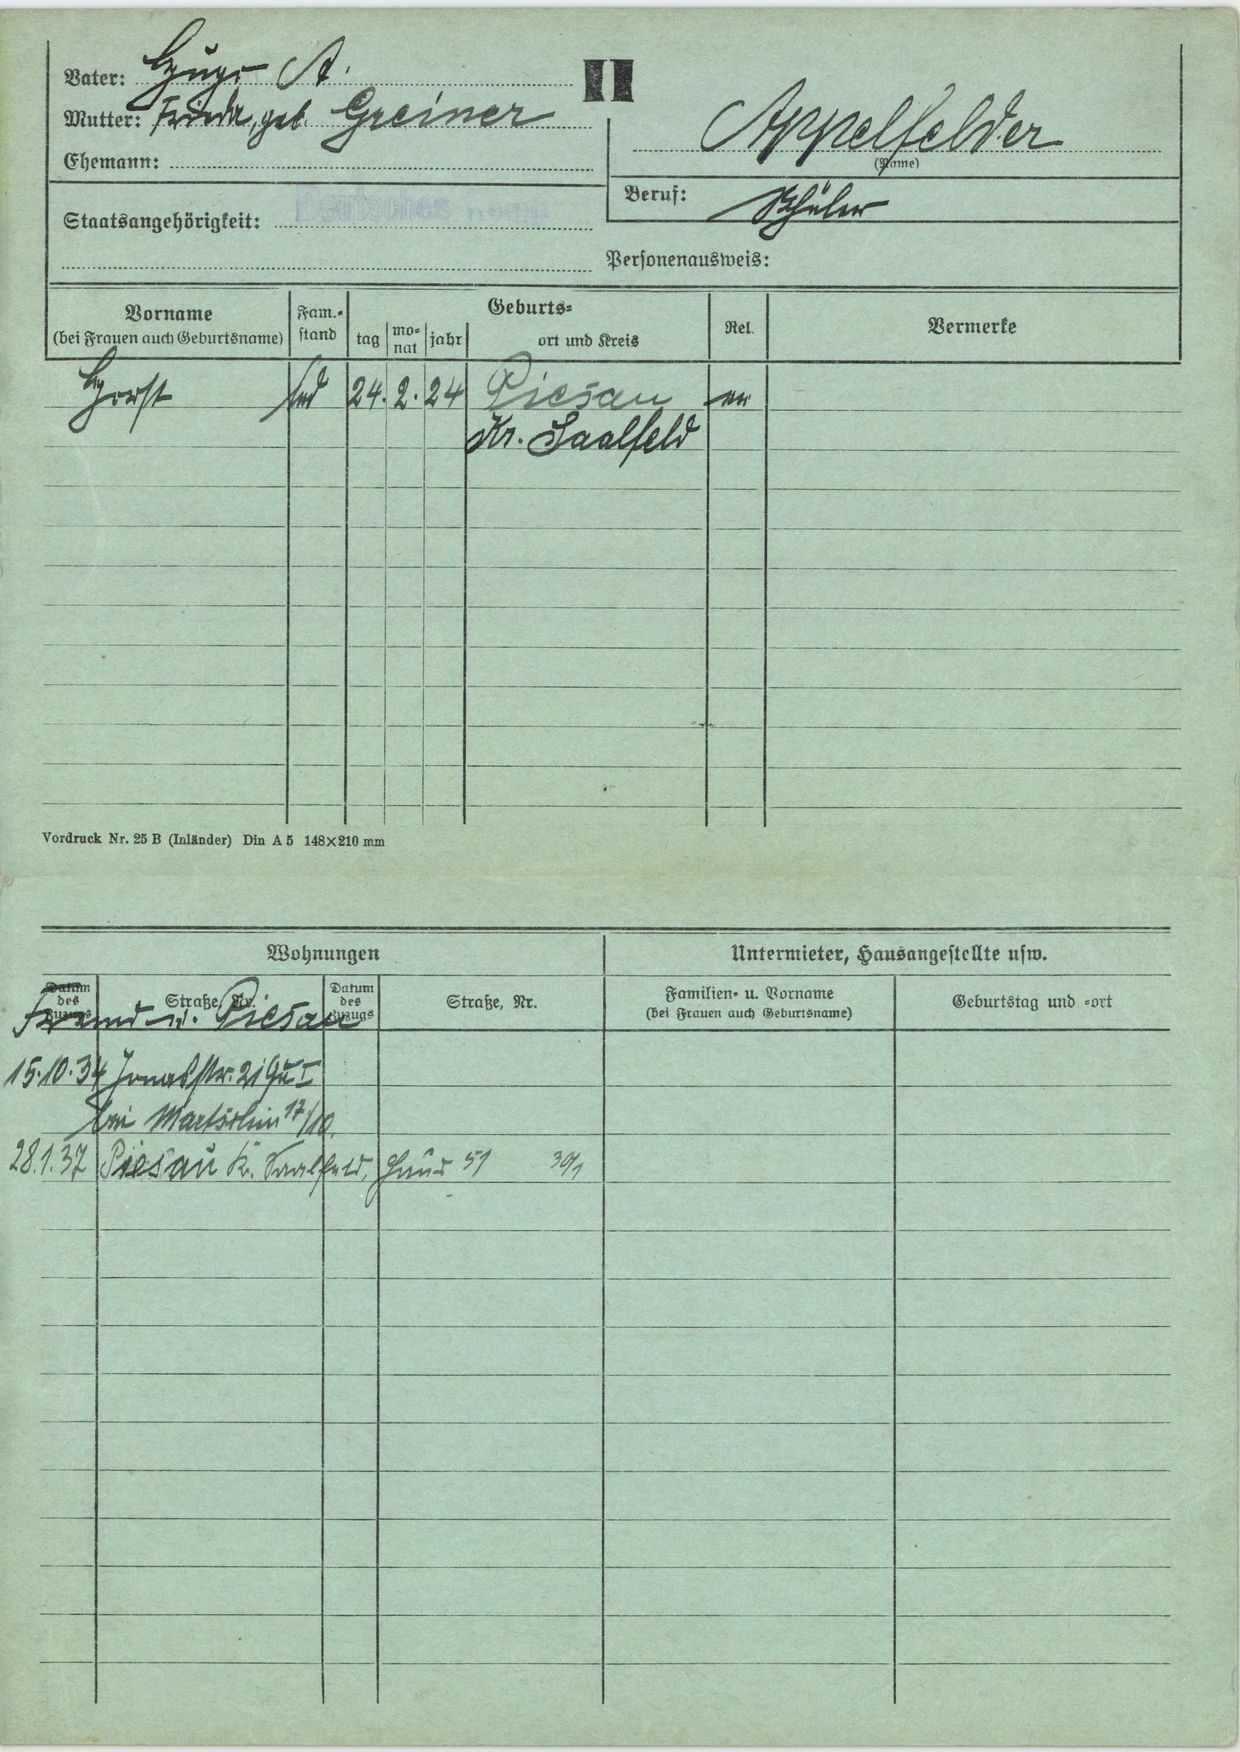
Appelfelder